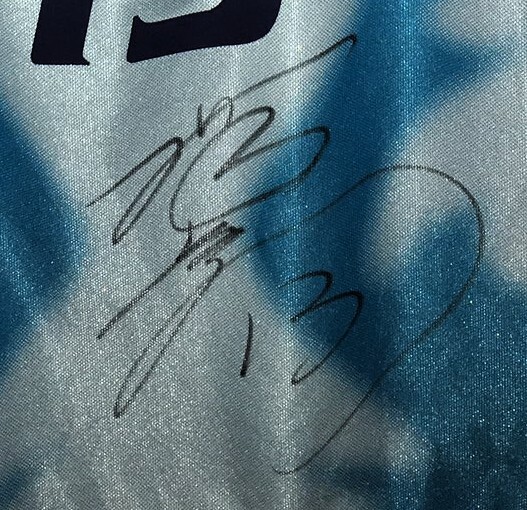
Signature of: hirotoshi yokoyama